Patient: Female, age 65
A 65-year-old lady presented with cough, night sweats and exertional breathlessness of two months' duration. There was no history of weight loss or fever. Her past history was significant for hypertension and non-productive cough two years before that was evaluated at another center. CT had shown right paratracheal and bilateral hilar lymphadenopathy along with upper lobe-predominant micronodules. Tuberculin skin testing was negative and endobronchial ultrasound-guided needle aspiration (EBUS-FNA) and transbronchial lung biopsy (TBLB) were performed. EBUS-FNA showed few non-caseating granulomas and TBLB was non-contributory. A presumptive diagnosis of tuberculosis was made and four-drug anti-tuberculosis treatment (ATT) was administered for six months with improvement in cough. Examination was unremarkable during current evaluation. There was no exposure to pets, drugs or occupational dusts. Chest radiography was normal. Spirometry was normal and diffusion capacity showed mild reduction. HRCT showed profuse random micronodules without lymphadenopathy and an upper-lobe and peripheral predominance that was visualized better with maximum intensity projection (MIP, Figure 1). Renal function tests, serum calcium and angiotensin-converting enzyme (ACE) levels were normal. Fibreoptic bronchoscopy (FOB) was done with bronchoalveolar lavage (BAL) and TBLB; BAL Fluid was negative for acid-fast bacilli and Xpert MTB/RIF and TBLB showed interstitial inflammation only. Surgical lung biopsy was performed and showed extensive perivascular non-caseating granulomas (Figure 2). BAL mycobacterial cultures were subsequently reported as negative. She was started on steroids with resolution in cough and breathlessness by second month of treatment. She remains asymptomatic and off steroids after one year of treatment.
Keywords: micronodules, miliary, miliary tuberculosis, sarcoidosis
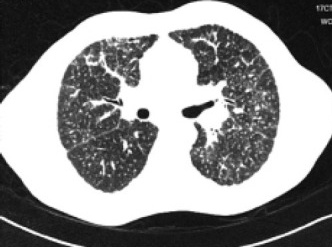